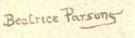
Signature of: beatrice emma parsons